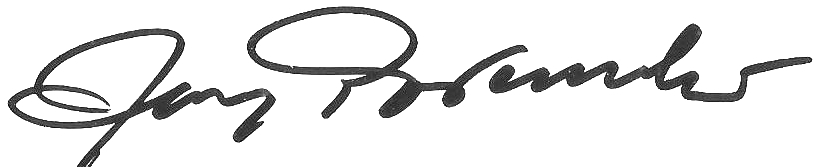
Signature of: jerzy połomski